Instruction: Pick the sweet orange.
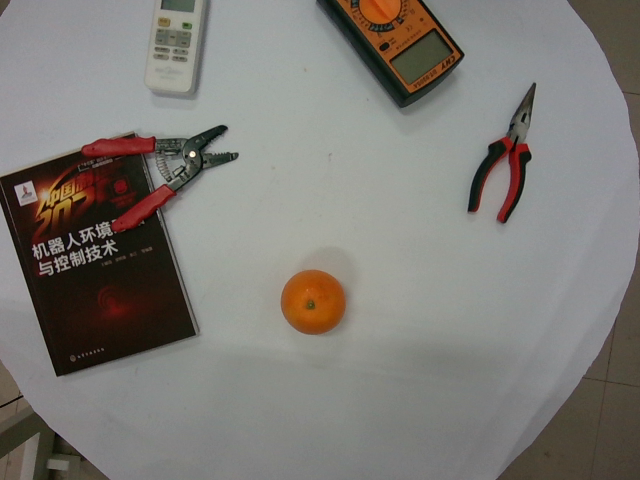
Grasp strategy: vertical